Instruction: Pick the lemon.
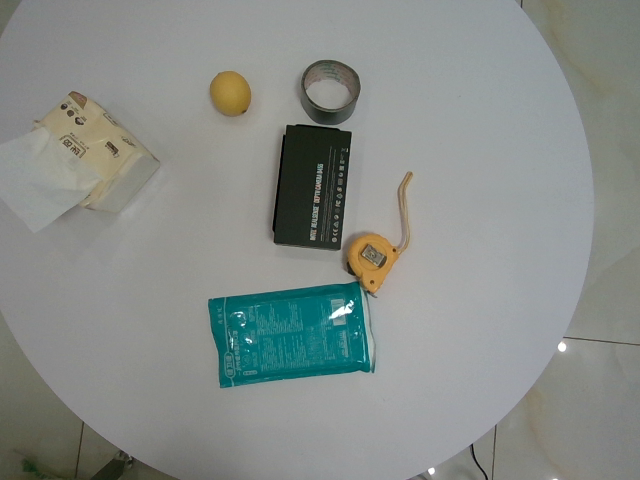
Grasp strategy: vertical